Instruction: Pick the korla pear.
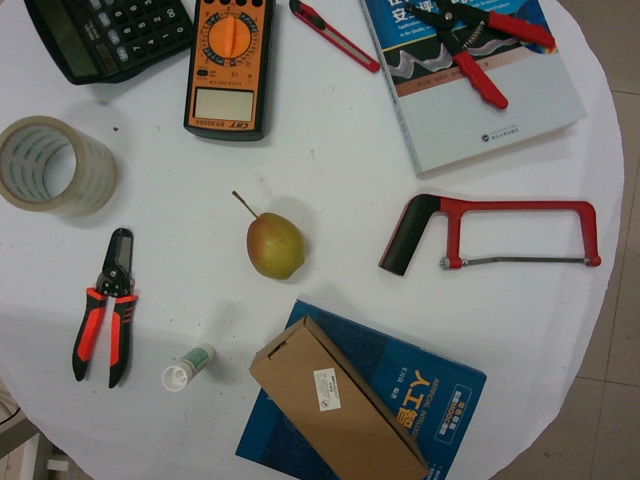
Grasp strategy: vertical